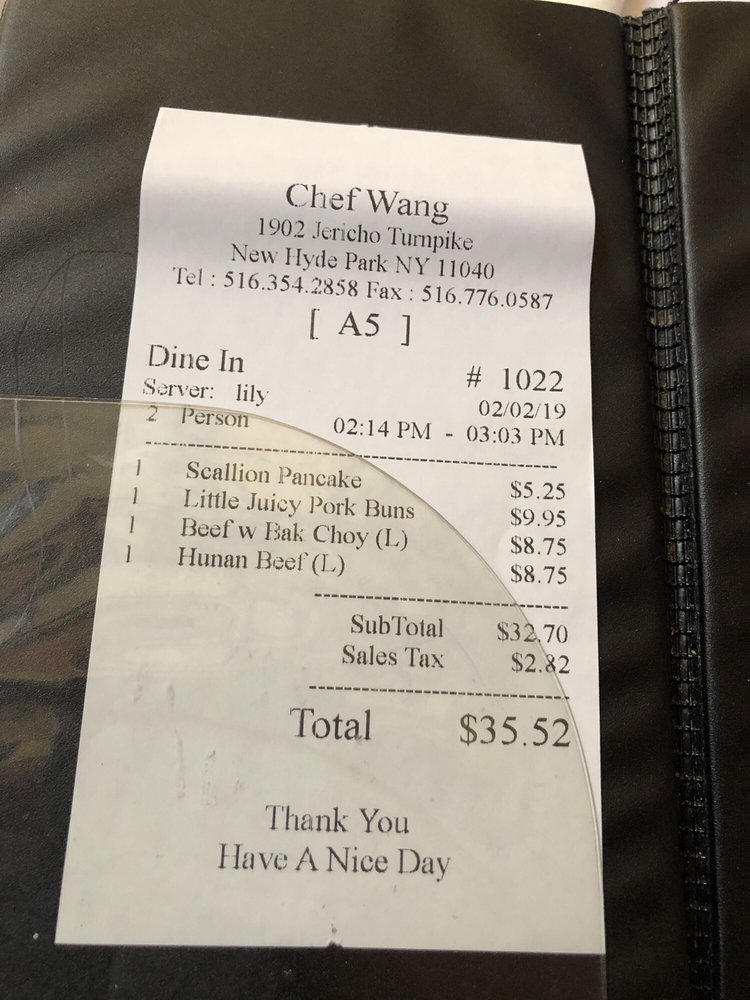
gt_parse: date: 02/02/19
criticals: name: Total
price: $35.52
store: Chef Wang
tell: 516.354.2858